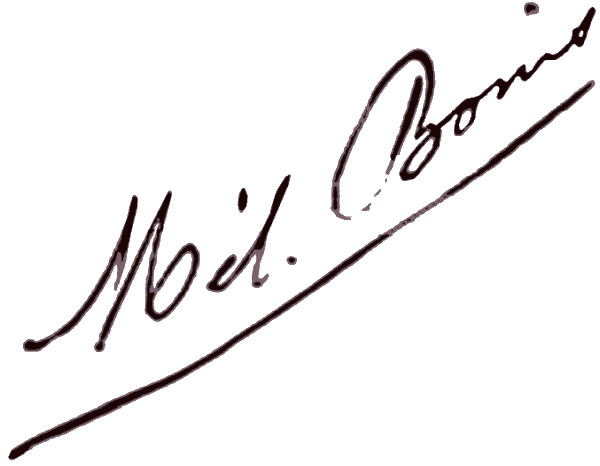
Signature of: mélanie bonis